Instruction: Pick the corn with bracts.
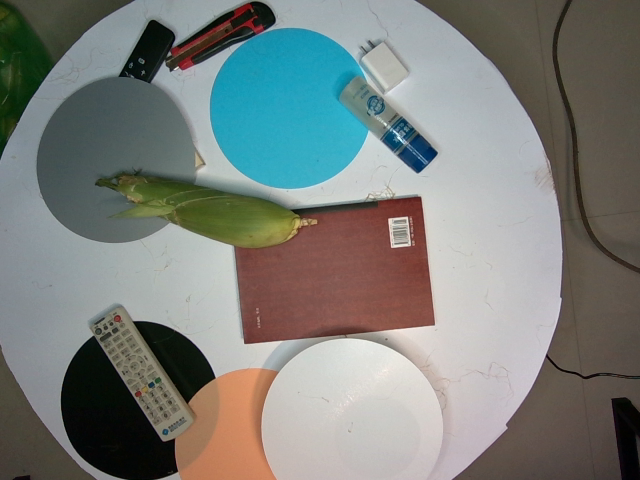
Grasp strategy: vertical